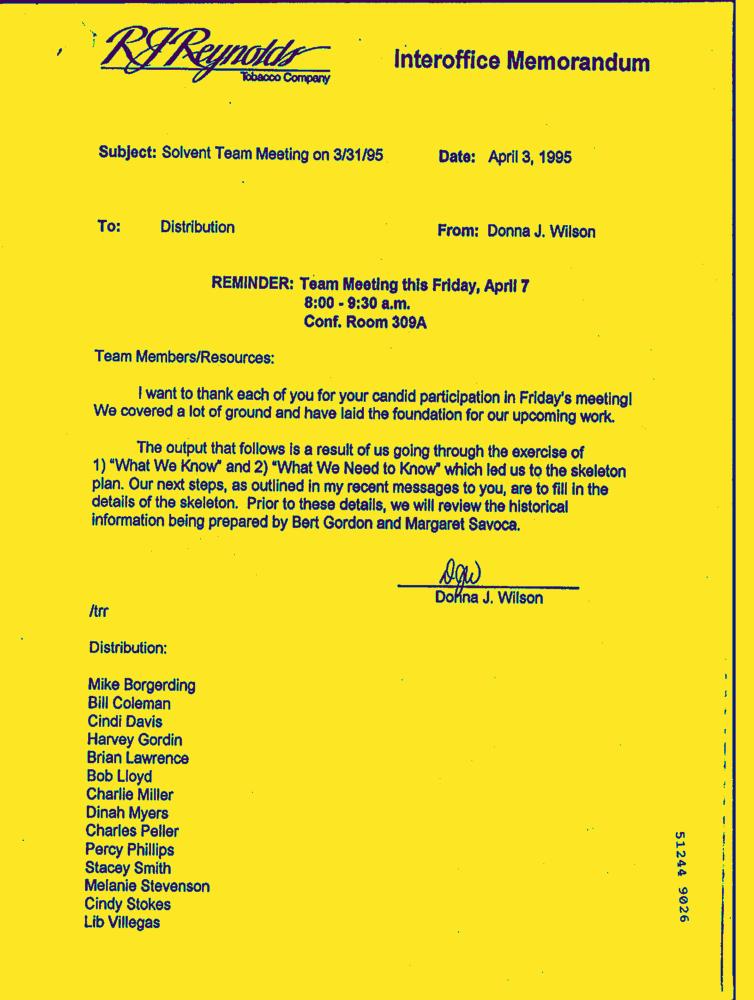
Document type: Letter-Doc